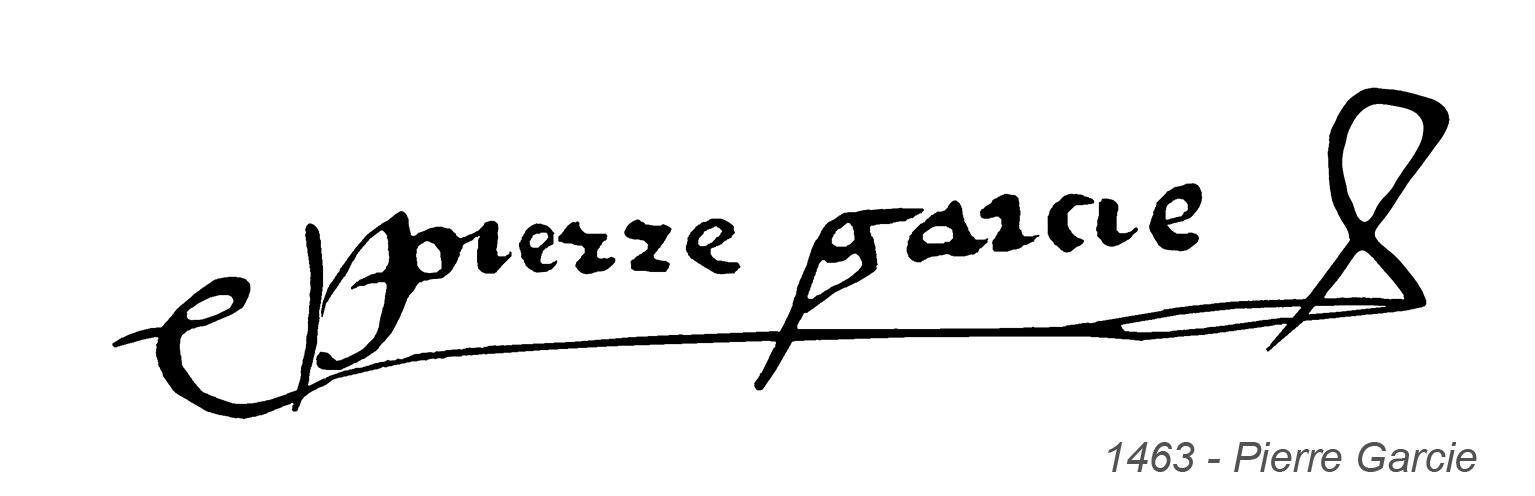
Signature of: pierre garcie ferrande 0